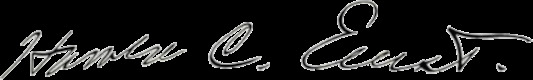
Signature of: harold clarence ernst